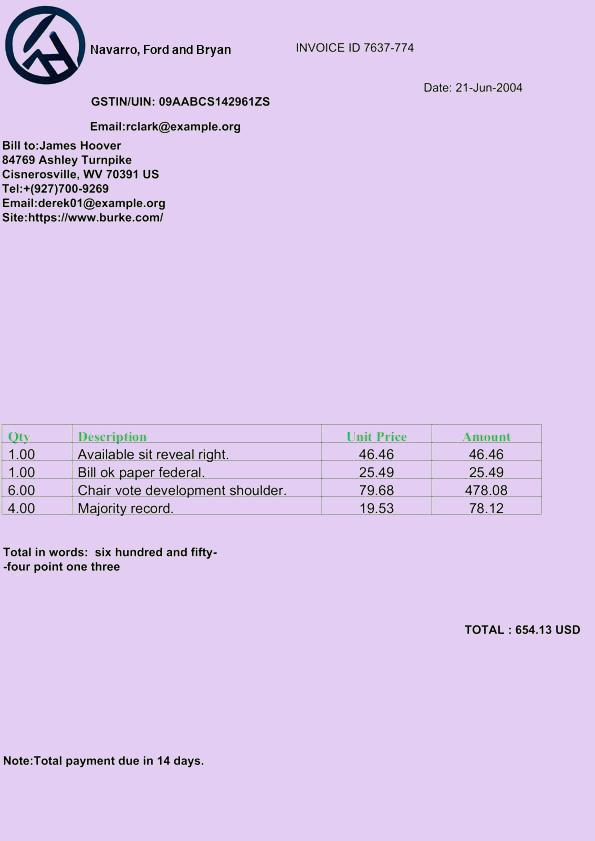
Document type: Invoice